Question: What jurisdiction, city, or county is the document associated with?
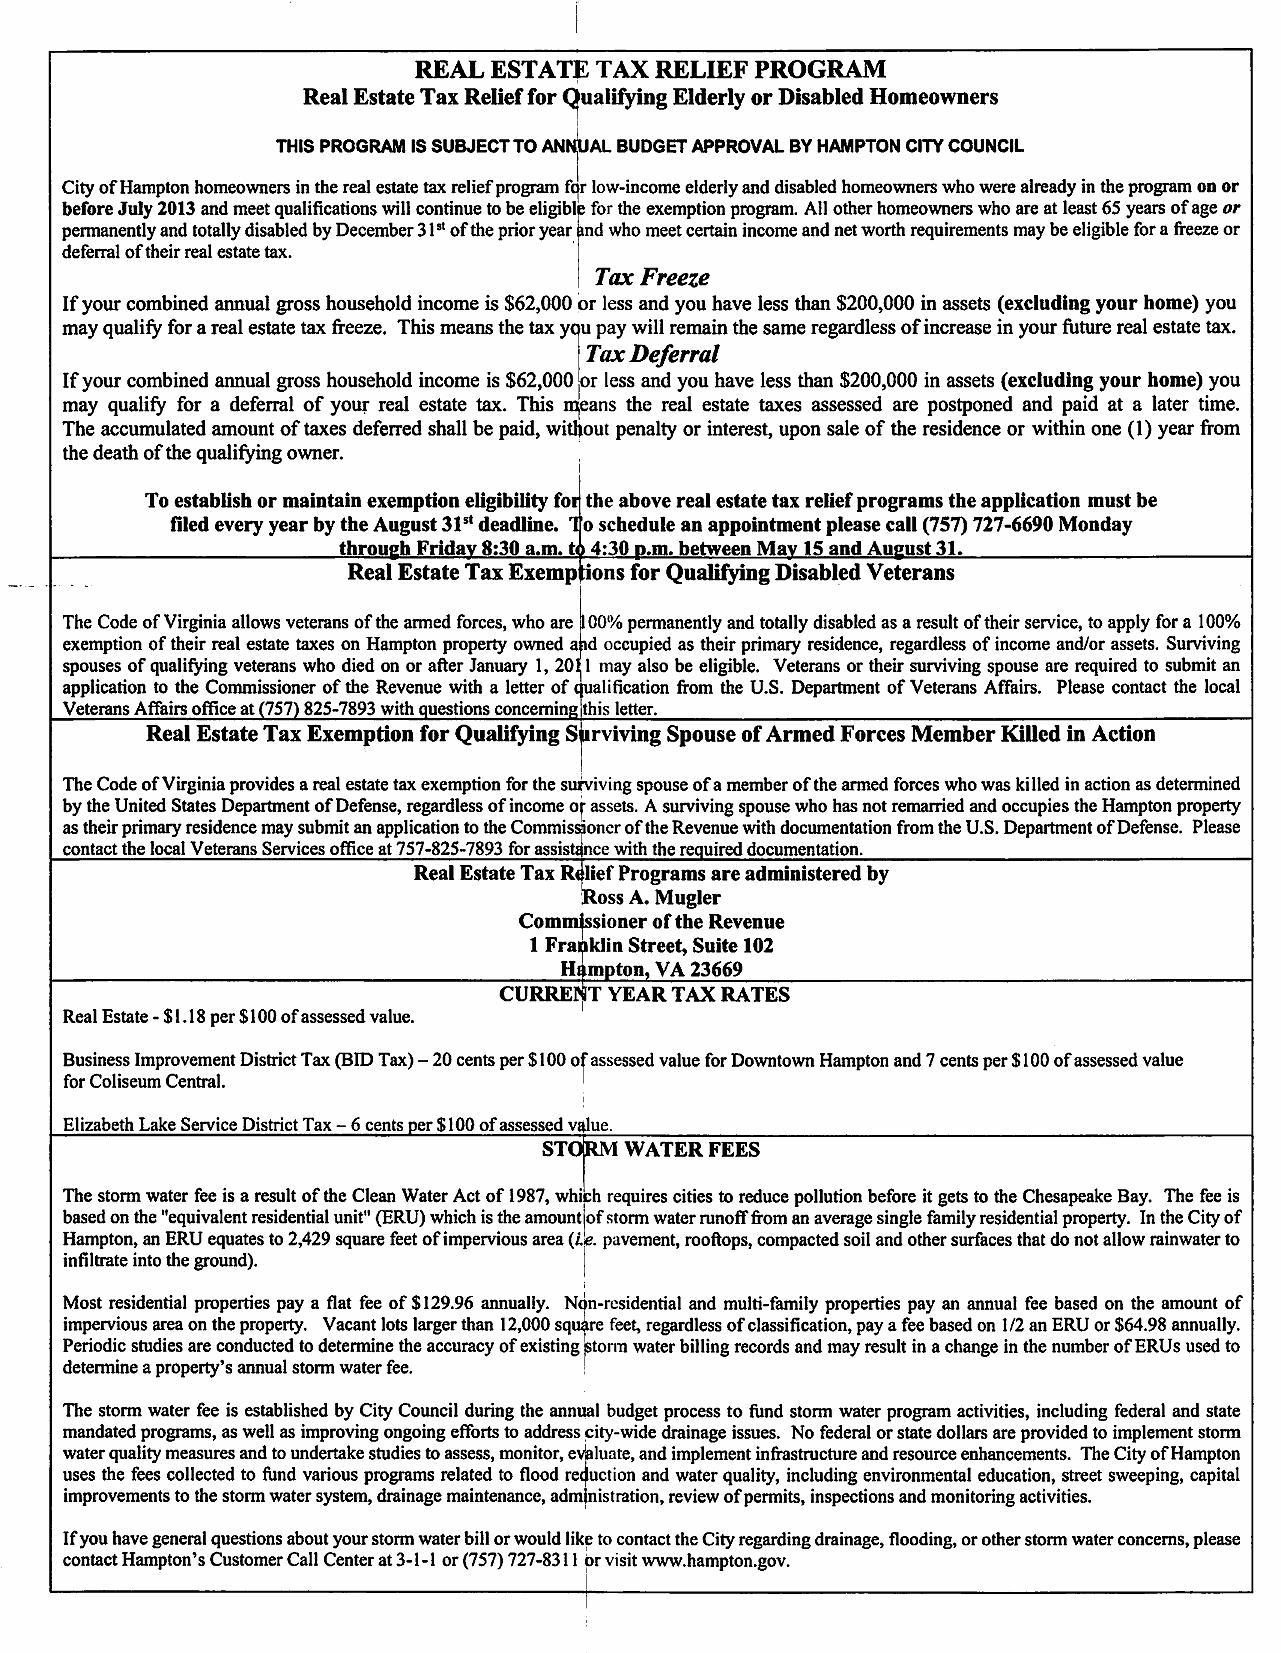
Answer: "Hampton City"